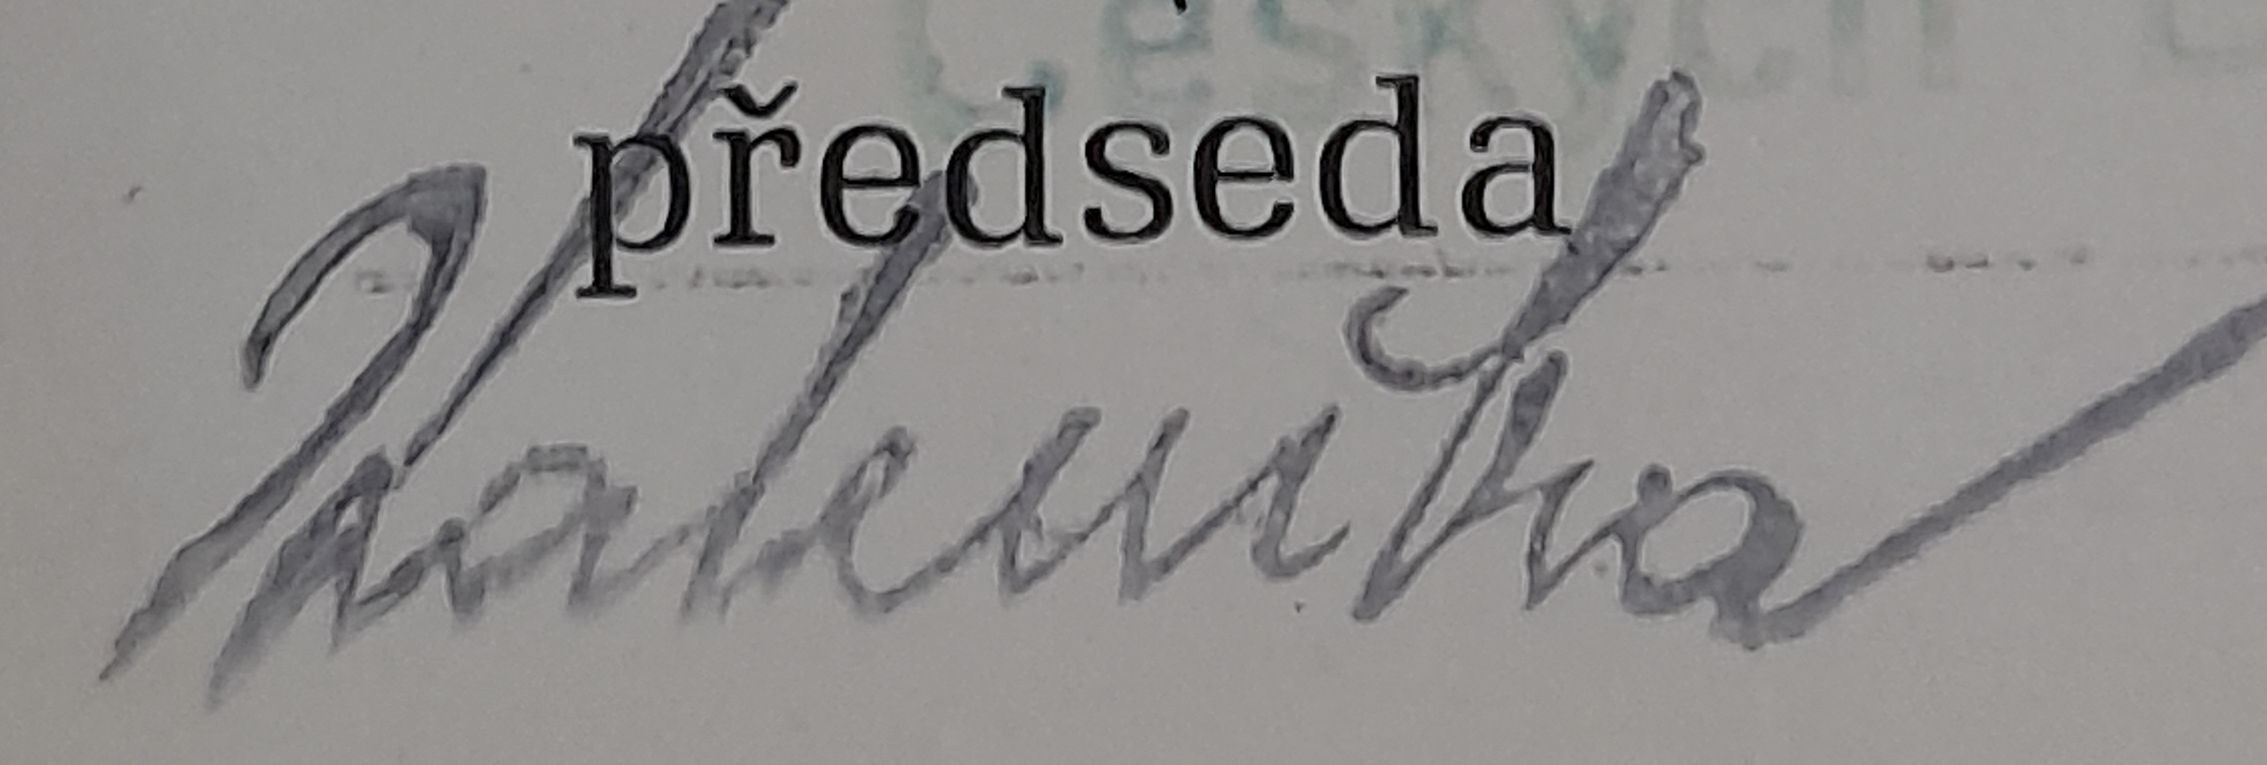
Signature of: karel kakuška